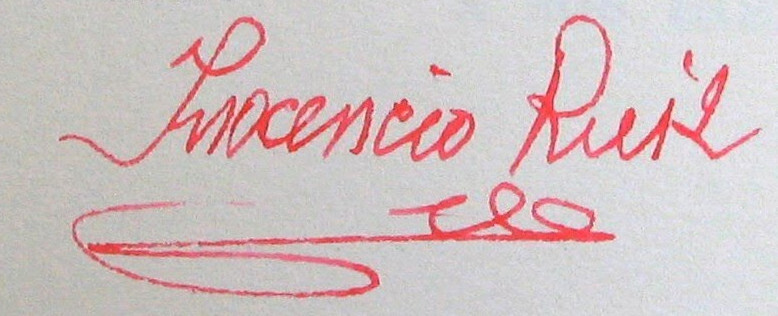
Signature of: inocencio ruiz lasala